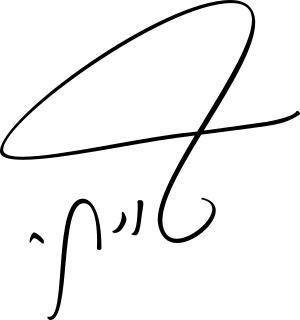
Signature of: mohammad mokhber